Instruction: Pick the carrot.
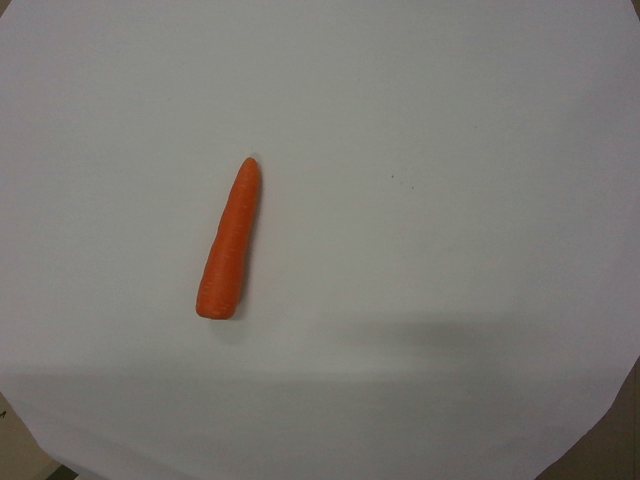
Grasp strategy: vertical